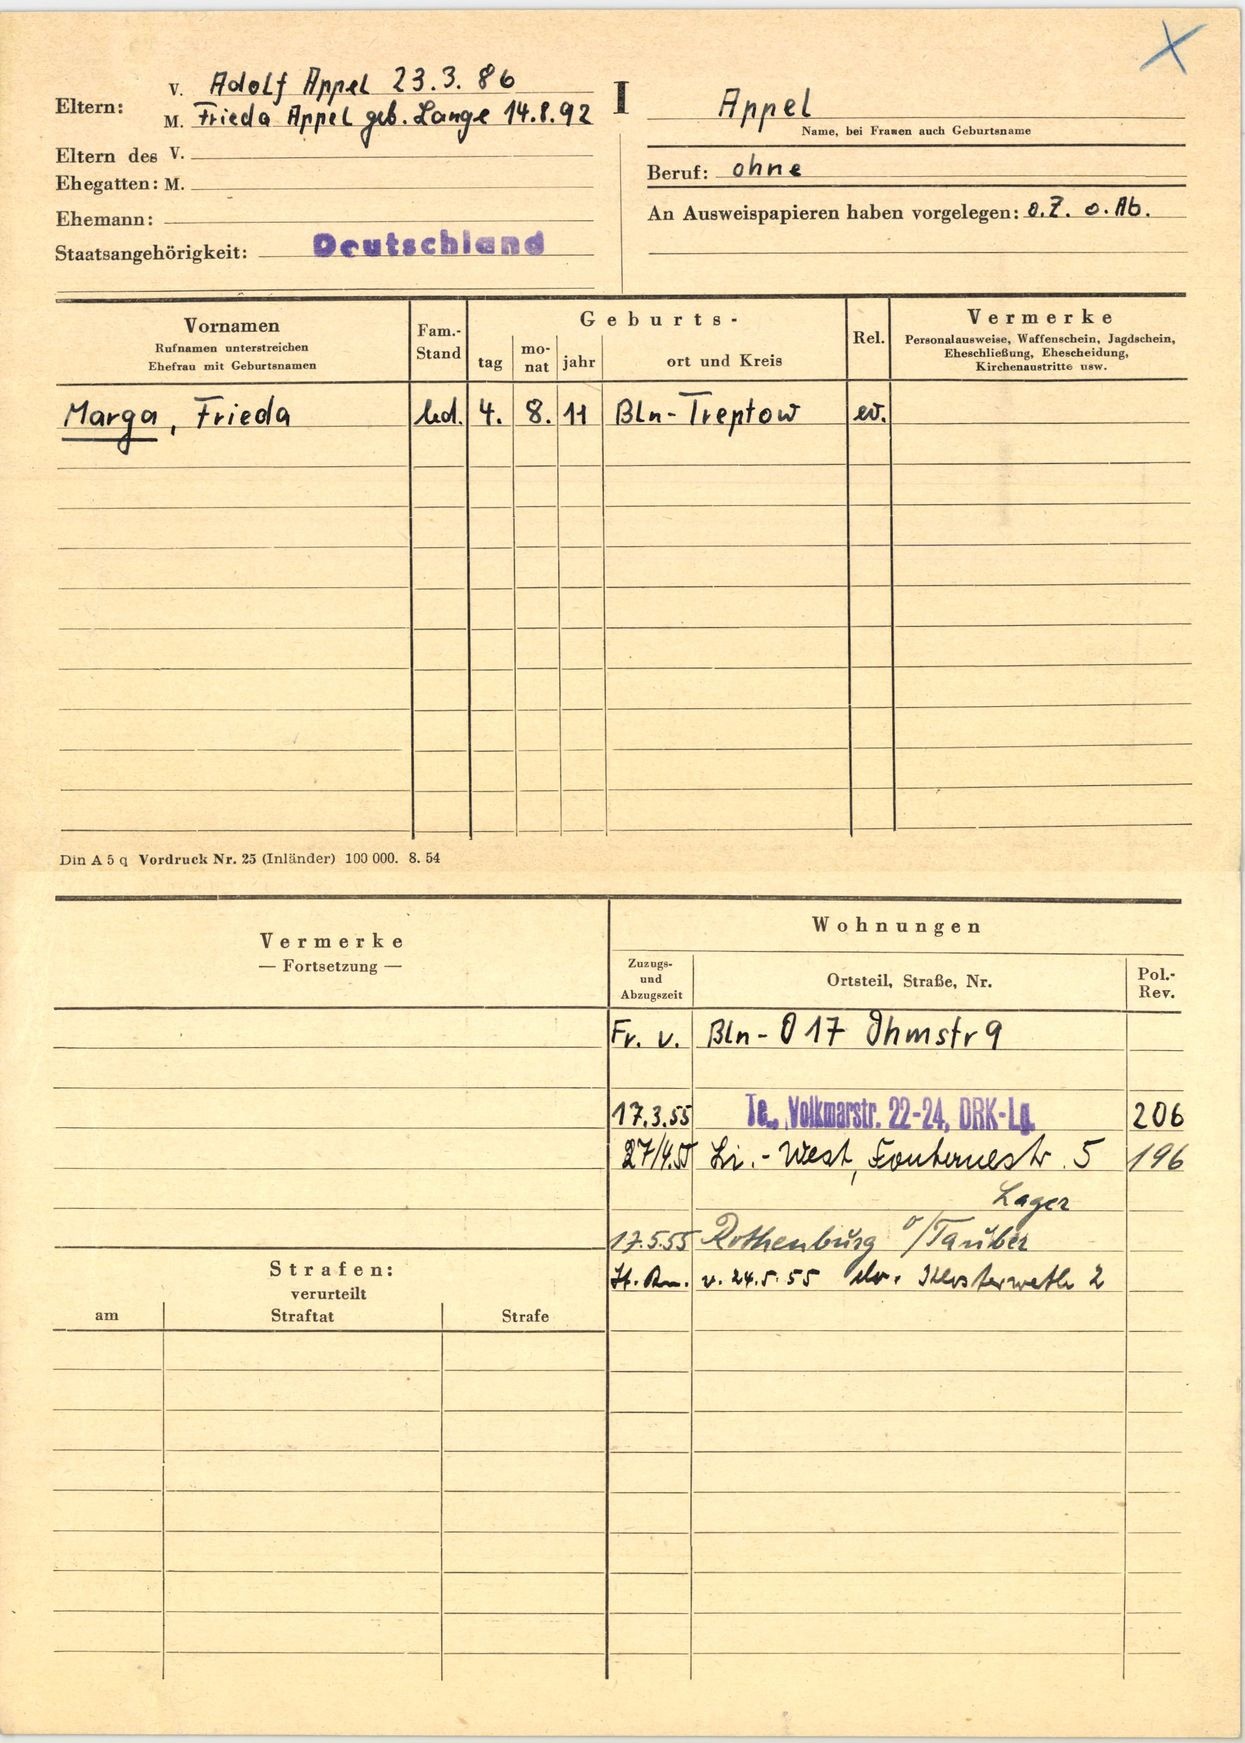
Appel